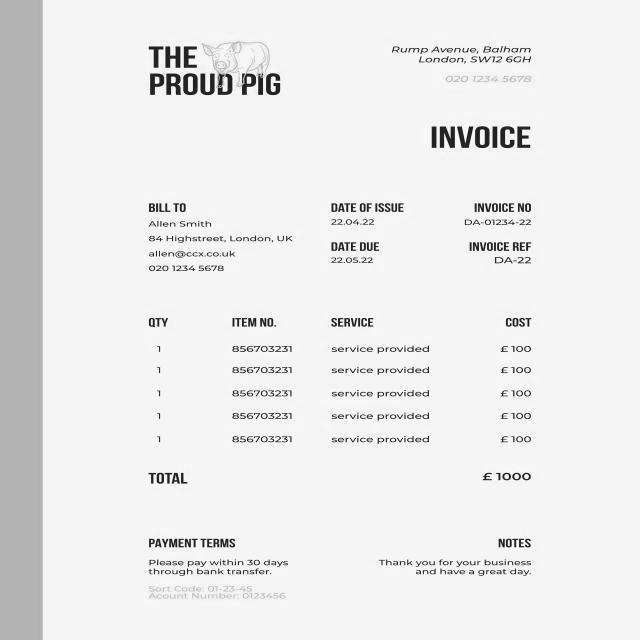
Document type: Invoice